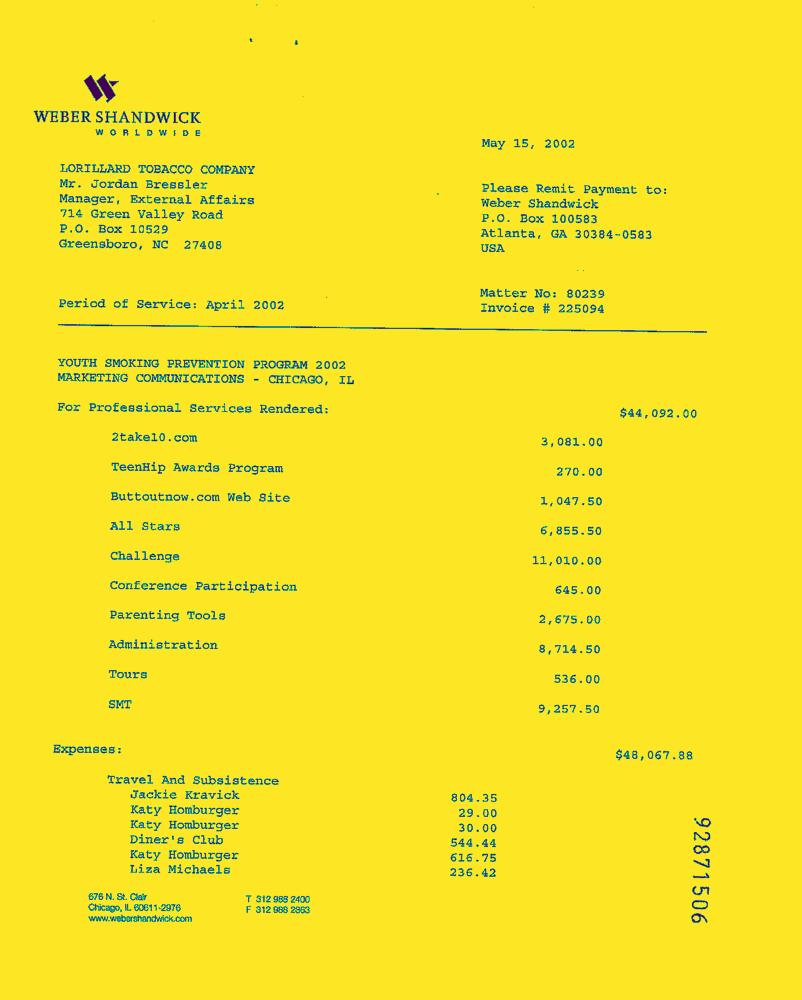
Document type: Invoice-Doc